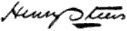
Signature of: henry steers